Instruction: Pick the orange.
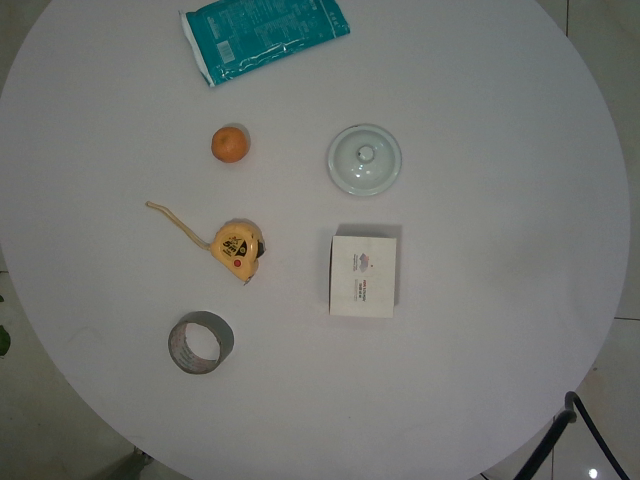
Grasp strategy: vertical